Patient: Female, age 33
A 33-year-old female, homeless, with a history of type 2 diabetes, tabaquism and no previous history of lung disease was admitted with a 10-day history of cough, expectoration and progressive dyspnea. SARS-CoV2 infection was ruled out. Chest X-Ray showed bilateral pleural effusion, left tension pneumothorax and tuberculous cavities in the right lung (Fig. 1). A left chest tube (CT) was installed with little improvement in hemodynamics, requiring high-dose vasoactive drugs and IMV. Antibiotic therapy with Vancomycin 1 gr. b.i.d. And Meropenem 1 gr. t.i.d was empirically initiated. Work-up was continued with HIV antibodies testing that was negative. GeneXpert PCR on endotracheal aspirate was positive for TB, with no resistance for rifampicin. Thus, treatment with rifampicin 600 mg/day, isoniazid 300 mg/day, ethambutol 800 mg/day and pyrazinamide 1.5 g/day was initiated. The patient was transferred in this condition to our center to continue her treatment. Upon admission in our hospital, APACHE II score was 17 and PaO2/FiO2 ratio was 65. No other organ disfunction was present at that moment. Due to persistent pneumothorax and air leak, two new CTs were installed upon arrival. The pleural fluid study was compatible with empyema secondary to TB. Despite CTs, she remained unstable with high dose vasoactive drugs (VAD) (norepinephrine 0.8 mcg/kg/min, epinephrine 0,05 mcg/kg/min), with refractory hypoxemia (PaO2/FiO2 = 60) and a lung protective strategy could not be maintained. Bronchopleural fistula hindered IMV as well. In this context, she was connected to femoro-femoral veno-arterial ECMO (VA-ECMO) given her hemodynamics. After ECMO flow initiation, an oxygen saturation of 50 % in the right upper extremity and 100 % in the left upper extremity evidenced a Harlequin Syndrome, so it was converted to veno-arterio-venous (VAV) mode adding a right internal jugular cannula (Fig. 2). She required an embolectomy of the leg 12 hours after ECMO initiation after thrombosis was found in the distal arterial perfusion line. Activated clotting time was adjusted to 200-220 seconds with no further thrombotic issues. On day 4 of VAV-ECMO, VAD were suspended and ECMO was then converted to veno-venous (VV-ECMO), maintaining the right internal jugular for oxygenated blood return and femoral venous cannula for drainage and removing arterial cannulas. Due to persistent pneumothorax a left pleural decortication and fistula repair with an intercostal muscle flap was then successfully done. After 26 days on ECMO, she was weaned from support with good lung re-expansion. A week after a tracheostomy was performed. She was weaned from ventilatory support 2 weeks later. She was discharged home with in-house rehabilitation therapy 20 weeks after admission.
Keywords: acute respiratory failure, ecmo, empyema, tuberculosis
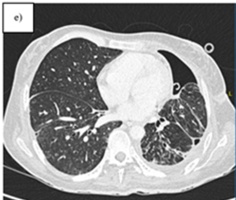
Image caption: Radiological follow up of the patient. B and C) Chest computed tomography upon 7 days from admission, previous to left decortication: Right superior lobe extensive pulmonary cavitation with right bud tree micronodules. Left loculated hydropneumothorax with a left chest tube and right pleural effusion.